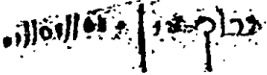
Signature of: baruch ain